Extract the amount written in words, the amount in digits, the name of the payee, the date on the cheque, and the bank's name from the image.
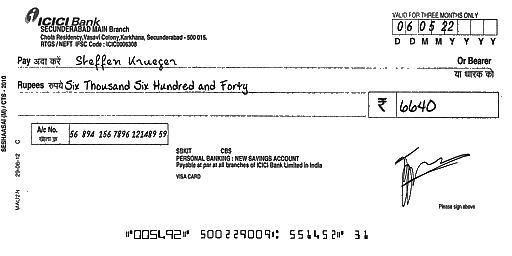
amt_in_words: Six Thousand Six Hundred and Forty
amt_in_figures: 6640
payee_name: Steffen Krueger
bank_name: ICICI Bank
cheque_date: 06/05/22